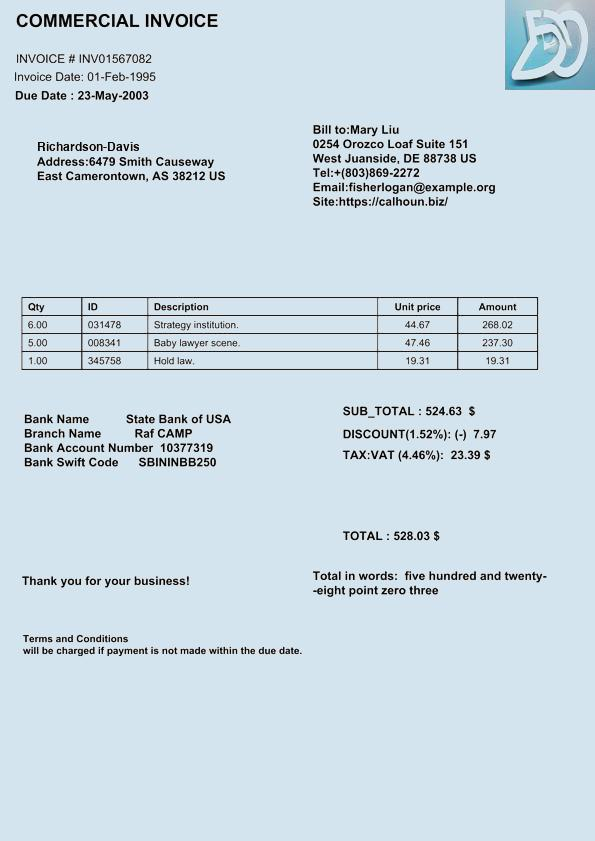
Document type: Invoice